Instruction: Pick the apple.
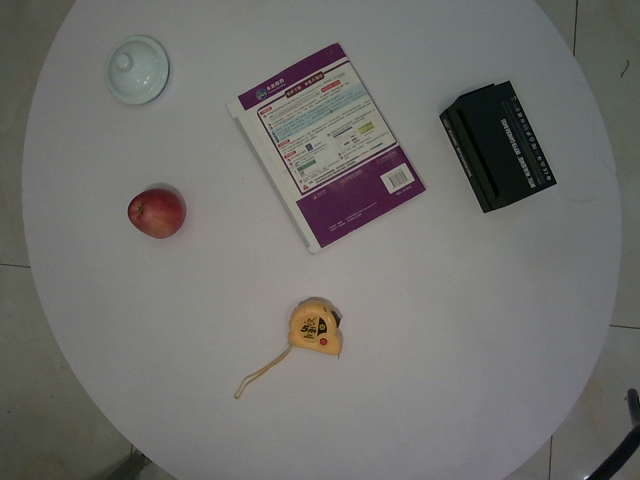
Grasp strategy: vertical